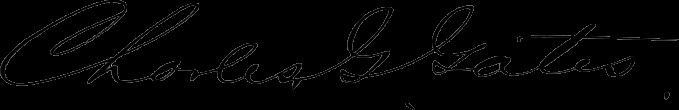
Signature of: charles gilbert gates